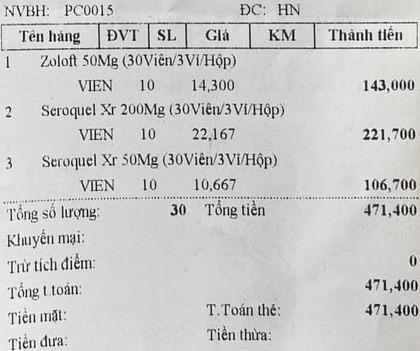
NVBH: PC0015 ĐC: HN

<table>
<tr>
<th>Tên hàng</th>
<th>ĐVT</th>
<th>SL</th>
<th>Giá</th>
<th>KM</th>
<th>Thành tiền</th>
</tr>
<tr>
<td>1 Zoloft 50Mg (30Viên/3Vỉ/Hộp)</td>
<td>VIEN</td>
<td>10</td>
<td>14,300</td>
<td></td>
<td>143,000</td>
</tr>
<tr>
<td>2 Seroquel Xr 200Mg (30Viên/3Vỉ/Hộp)</td>
<td>VIEN</td>
<td>10</td>
<td>22,167</td>
<td></td>
<td>221,700</td>
</tr>
<tr>
<td>3 Seroquel Xr 50Mg (30Viên/3Vỉ/Hộp)</td>
<td>VIEN</td>
<td>10</td>
<td>10,667</td>
<td></td>
<td>106,700</td>
</tr>
</table>

Tổng số lượng: 30 Tổng tiền 471,400
Khuyến mại:
Trừ tích điểm: 0
Tổng t toán: 471,400
Tiền mặt: T.Toán thẻ: 471,400
Tiền đưa: Tiền thừa: